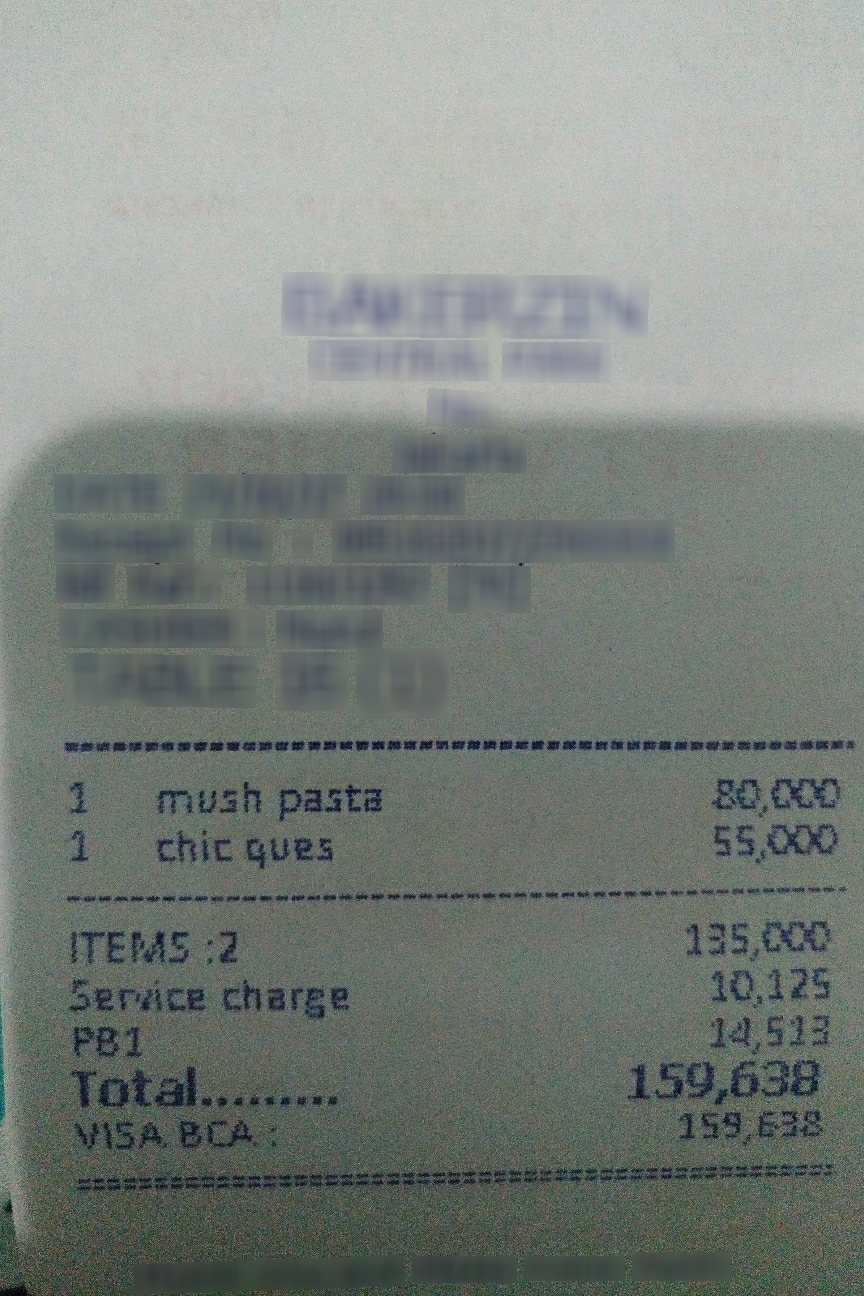
Number of items: 2
Subtotal: 135,000
Service charge: 10,125
Tax: 14,513
Total: 159,638
OCR text regions:
text: Total.
text: 159,638
text: VISA
text: BCA:
text: 159,638
text: ITEMS :
text: 2
text: 1
text: mush
text: pasta
text: 80,000
text: 1
text: chic
text: ques
text: 55,000
text: 135,000
text: Service
text: charge
text: 10,125
text: PB1
text: 14,513